Question: Talk about the condition:
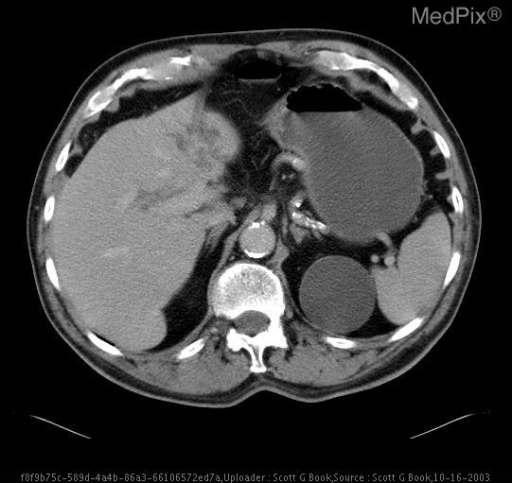
Answer: The disease is discussed as: •  Discussion: Cholangiocarcinomas  are rare slow-growing malignancies of the biliary duct system, that may occur anywhere within the biliary system from the liver to the ampulla of Vater. Cholangiocarcinomas are encountered in 3 geographic regions: intrahepatic, extrahepatic (ie, perihilar), and distal extrahepatic. Perihilar tumors are the most common and intrahepatic tumors are the least common. Perihilar tumors also called Klatskin tumors occur at the bifurcation of right and left hepatic ducts. 95% of these tumors are ductal adenocarcinomas and the remainder are squamous cell tumors. Local extension occurs into the liver, porta hepatis, and regional lymph nodes of the celiac and pancreaticoduodenal chains. The etiology of most bile duct cancers remains undetermined. Long-standing inflammation, as with primary sclerosing cholangitis (PSC) or chronic parasitic infection, has been suggested as playing a role by inducing hyperplasia, cellular proliferation, and, ultimately, malignant transformation. Cholangiocarcinomas is slow growing and tends to invade locally dissecting along tissue planes. In Southeast Asia, chronic infection with liver flukes, Clonorchis sinensis has been causally related to cholangiocarcinomas. It also has an association with ulcerative colitis and primary sclerosing cholangitis.  Increased incidence has been noted in exposure to Thortrast radiopaque medium and in rubber industries. Several congenital diseases also show a relationship, including choledochal cysts and Caroli’s disease.

•  Clinical presentation:
Patients often present with painless jaundice and many patients present with unresectable or metastatic disease.  Pruritis and non-specific abdominal pain are other common complaints. Physical exam findings include hepatomegaly (tender/non-tender), a palpable non-tender gallbladder (Courvoisier sign) and splenomegaly secondary to portal hypertension. Lab findings include elevated LFT’s.  CEA and CA 19-9 tumor markers may be positive but cholangiocarcinomas does not produce alpha feto proteins (AFP).

• Imaging:
Initial evaluation should be with ultrasound and CT.  The most common US finding is general ductal dilitation.  Focal ductal dilitation, lobar atrophy, bile duct wall thickening and rarely a polypoid mass within the ducts may also be seen.  CT demonstrates biliary dilation as well but can show thickening of the bile duct walls more accurately. In peripheral cholangiocarcinomas the CT scan is often nonspecific demonstrating minimal contrast enhancement with a poorly defined isoattenuating or hypoattenuating mass.  Delayed enhancement (8-10 min) is useful in hilar tumors.  The tumor itself is only identified in about 50% of cases.  CT is good at showing lymphadenopathy and lobar atrophy.  Cholangiography(ERCP or PTC) is very helpful in demonstrating ductal anatomy and has the added benefit of enabling stent placement for drainage. MRI Cholangiography is being used more frequently and may help define tumor extension into portal vessels.

•  Treatment:
Stenting is very useful in both palliative care to relieve obstruction and for symptomatic relief preop.  The only possible cure is complete resection but imaging confirmation of complete resection is often impossible. Lesions are considered unresectable if tumor involves either both lobes of the liver or major portal veins or hepatic arteries. Overall resecatability is about 40%. Chemo and radiation therapy can be used for palliative treatment but show little benefit. Celiac-plexus block via regional injection of alcohol or other sclerosing agent can relieve pain in the mid-back associated with retroperitoneal tumor growth.